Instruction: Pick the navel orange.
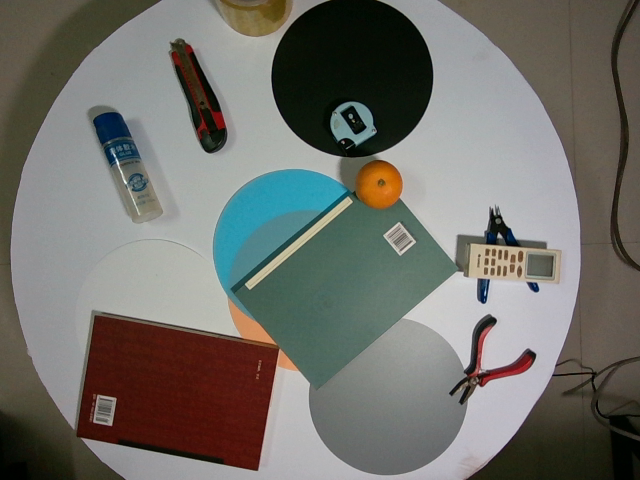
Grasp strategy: vertical